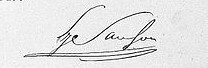
Signature of: louis joseph sanson